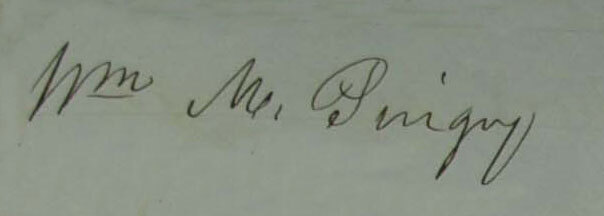
Signature of: william m pingry